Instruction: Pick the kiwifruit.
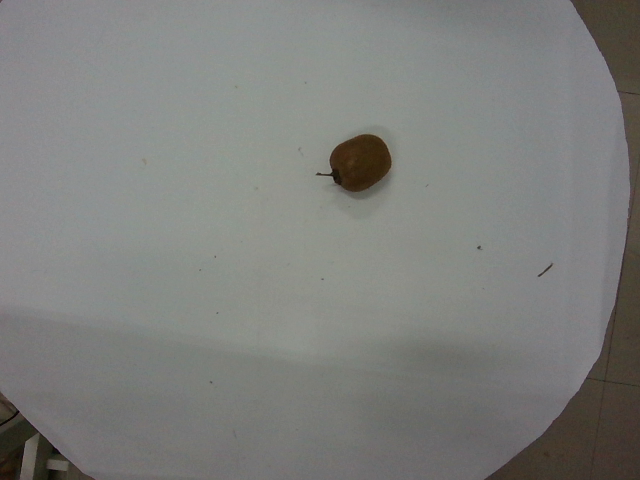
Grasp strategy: vertical